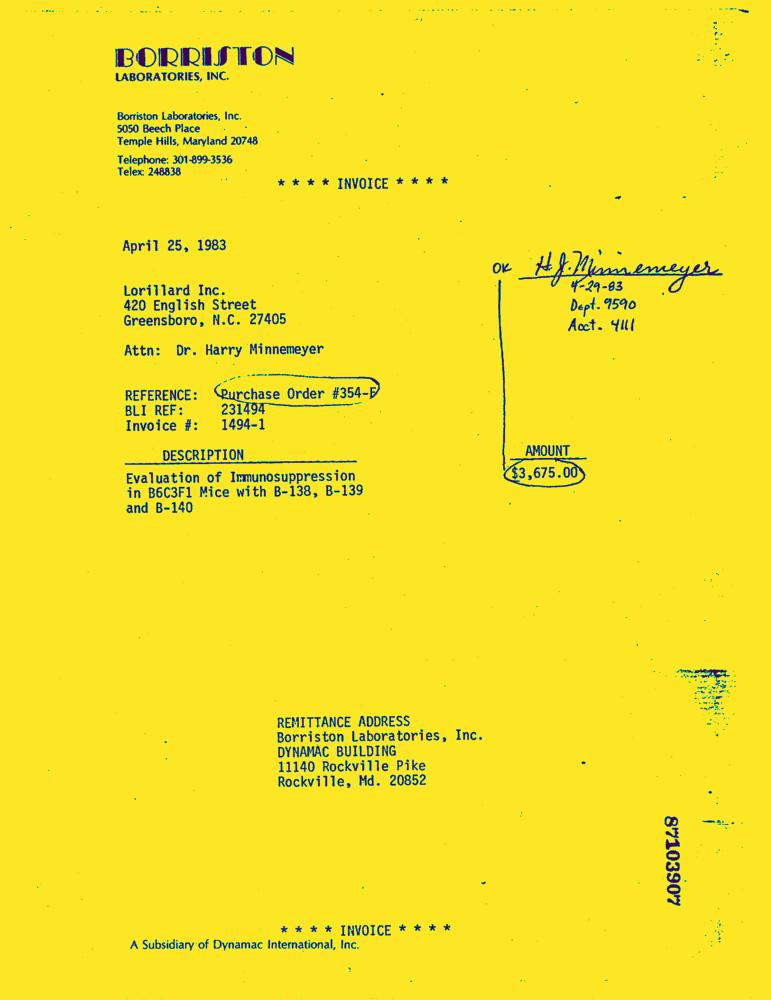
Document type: Invoice-Doc